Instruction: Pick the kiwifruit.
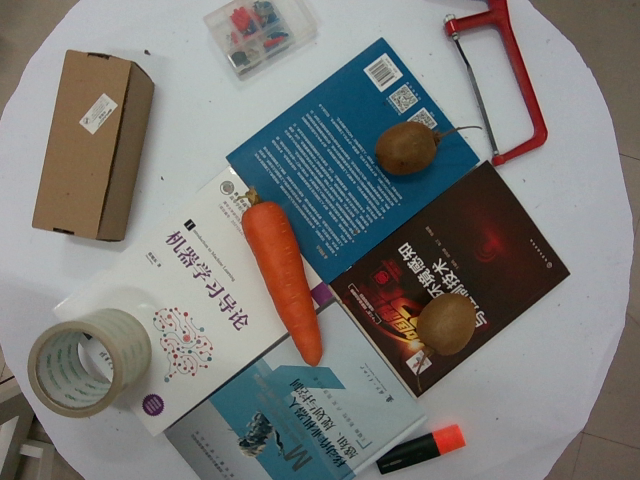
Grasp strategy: vertical